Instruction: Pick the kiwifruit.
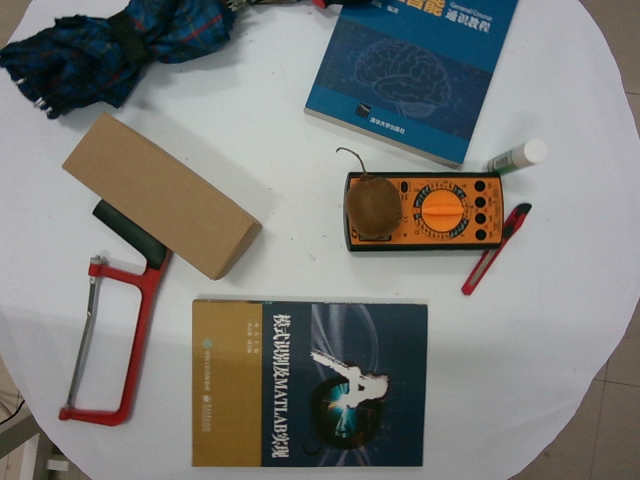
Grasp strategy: vertical